Question: Talk about the condition:
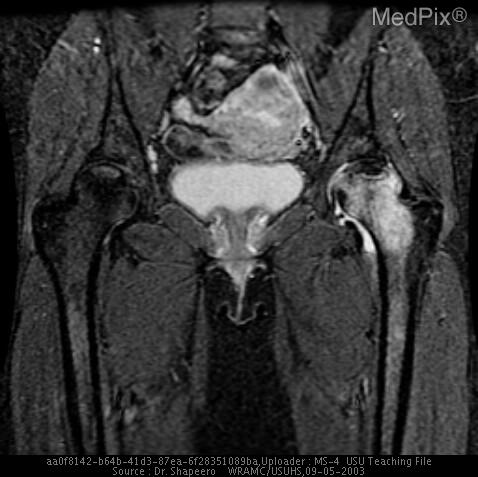
Answer: The disease is discussed as: Avascular necrosis (AKA osteonecrosis or aseptic/ischemic necrosis) is an incompletely understood pathology of bone arising from numerous etiologies whose commonality is compromised vasculature leading to loss of perfusion, tissue death (bone and marrow), and ultimately, to mechanical failure.

Etiologies are numerous and include SLE (particularly if patient is APA+ and using corticosteroids; although primary lupus vasculitis can cause AVN), corticosteroid use (particularly over 20mg/day), alcoholism, trauma, hypercoagulability (such as from malignancy or FacV Leiden deficiency), HIV, and dysbaric injury seen in deep-water divers.

Presentation commonly involves weight-bearing and movement-related pain (particularly with internal rotation and abduction), but up to 2/3 of pts also have rest pain, 1/3 have night pain, and a few are asymptomatic. Diagnosis is made through imaging, with MRI being the preferred modality secondary to much greater sensitivity than plain radiographs or CT; bone scans can be done when MRI is not available.

Prior to MRI, AVN was staged according to Ficat staging on bone scans combined with conventional radiographs as follows: stage 0 shows only histopathological abnormalities (no radiographic findings); stage 1 shows an area of increased or decreased/absent radiopharmaceutical uptake on bone scan; stage 2 shows a sclerotic focus with osteopenic ring on radiographs or CT; stage 3 shows the typical ‘crescent sign’ of subchondral lucency; and stage 4 shows articular collapse with flattening of the femoral head and secondary osteoarthritic change.

Treatment options include conservative medical management (rest, limited wt bearing, analgesics), joint replacement (arthroplasty), core decompression, and osteotomy. Current recommendations include core decompression for stage 0 to early stage 2, osteotomy for late stage 2 to stage 3, and total hip replacement for stage 4.